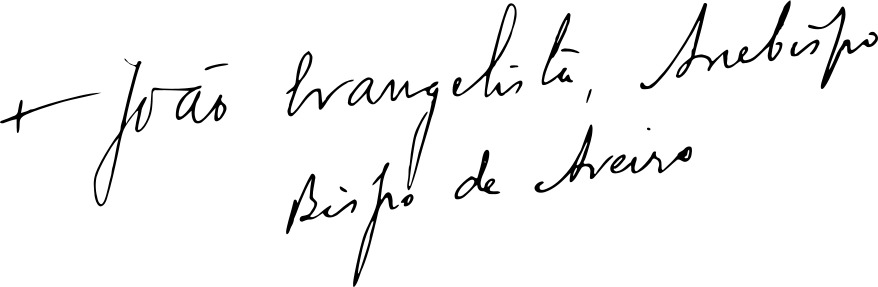
Signature of: joão evangelista de lima vidal